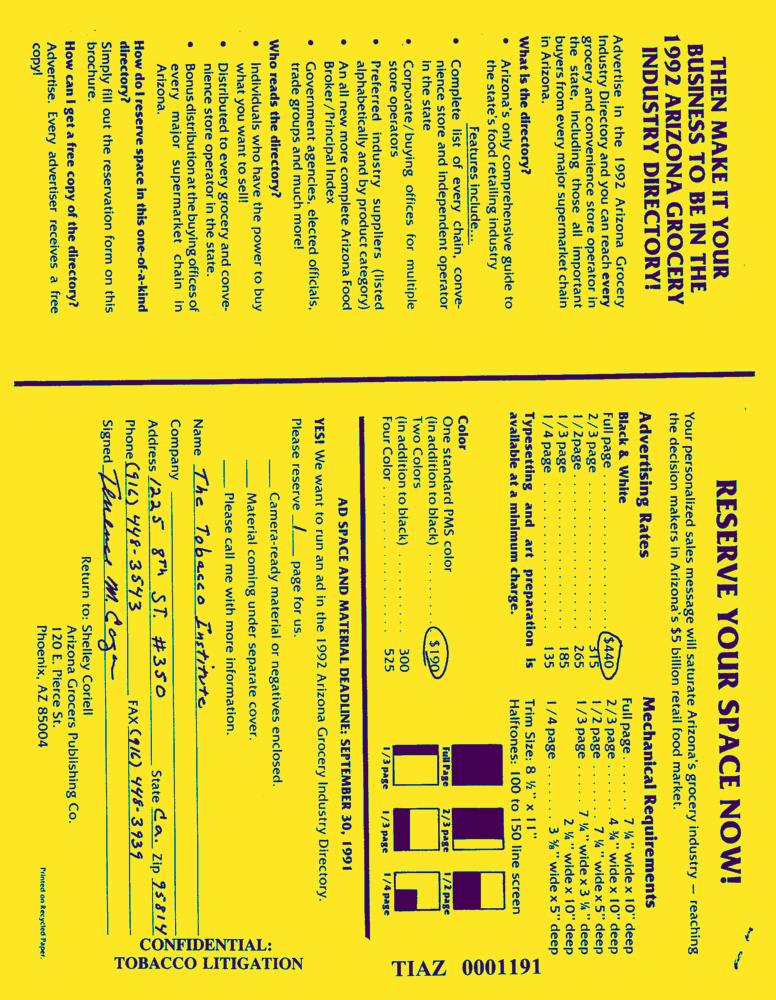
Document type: AD